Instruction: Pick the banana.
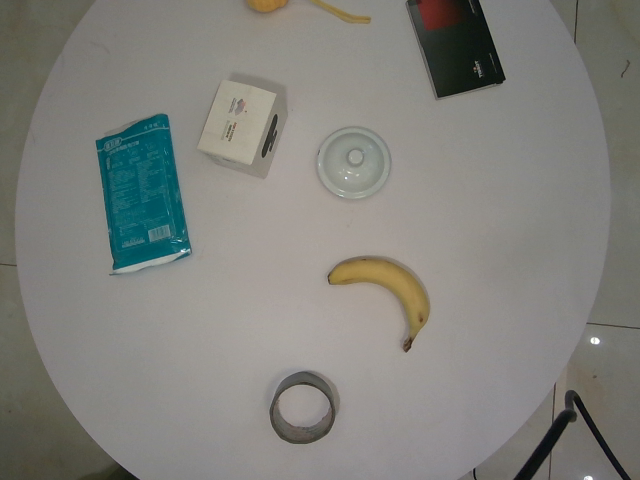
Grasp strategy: vertical